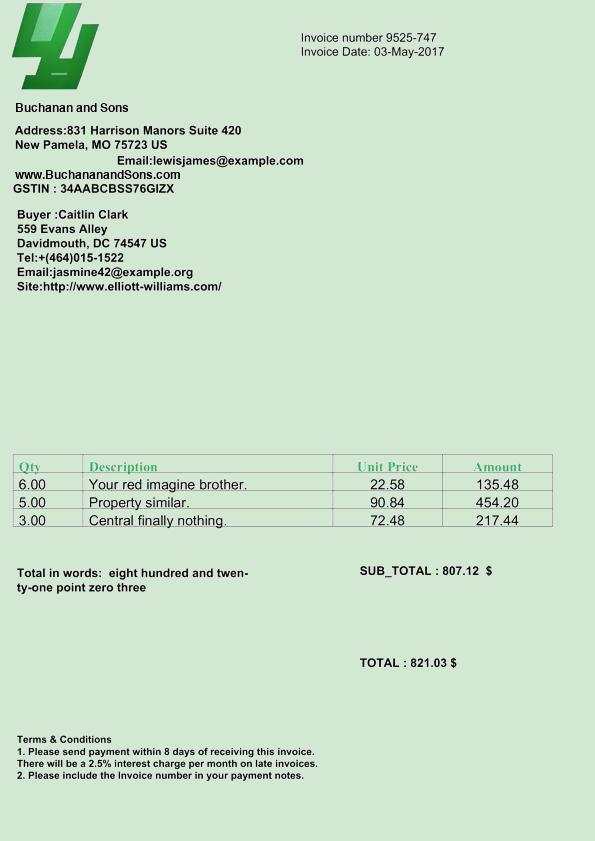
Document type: Invoice